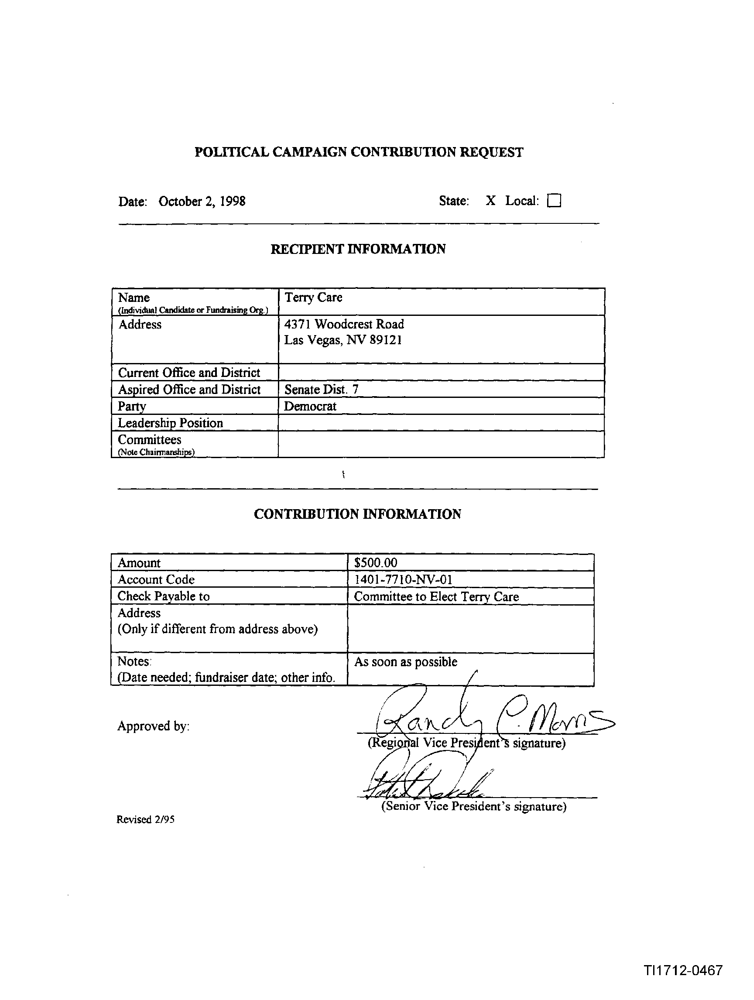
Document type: Invoice